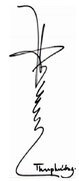
Signature of: thu phương